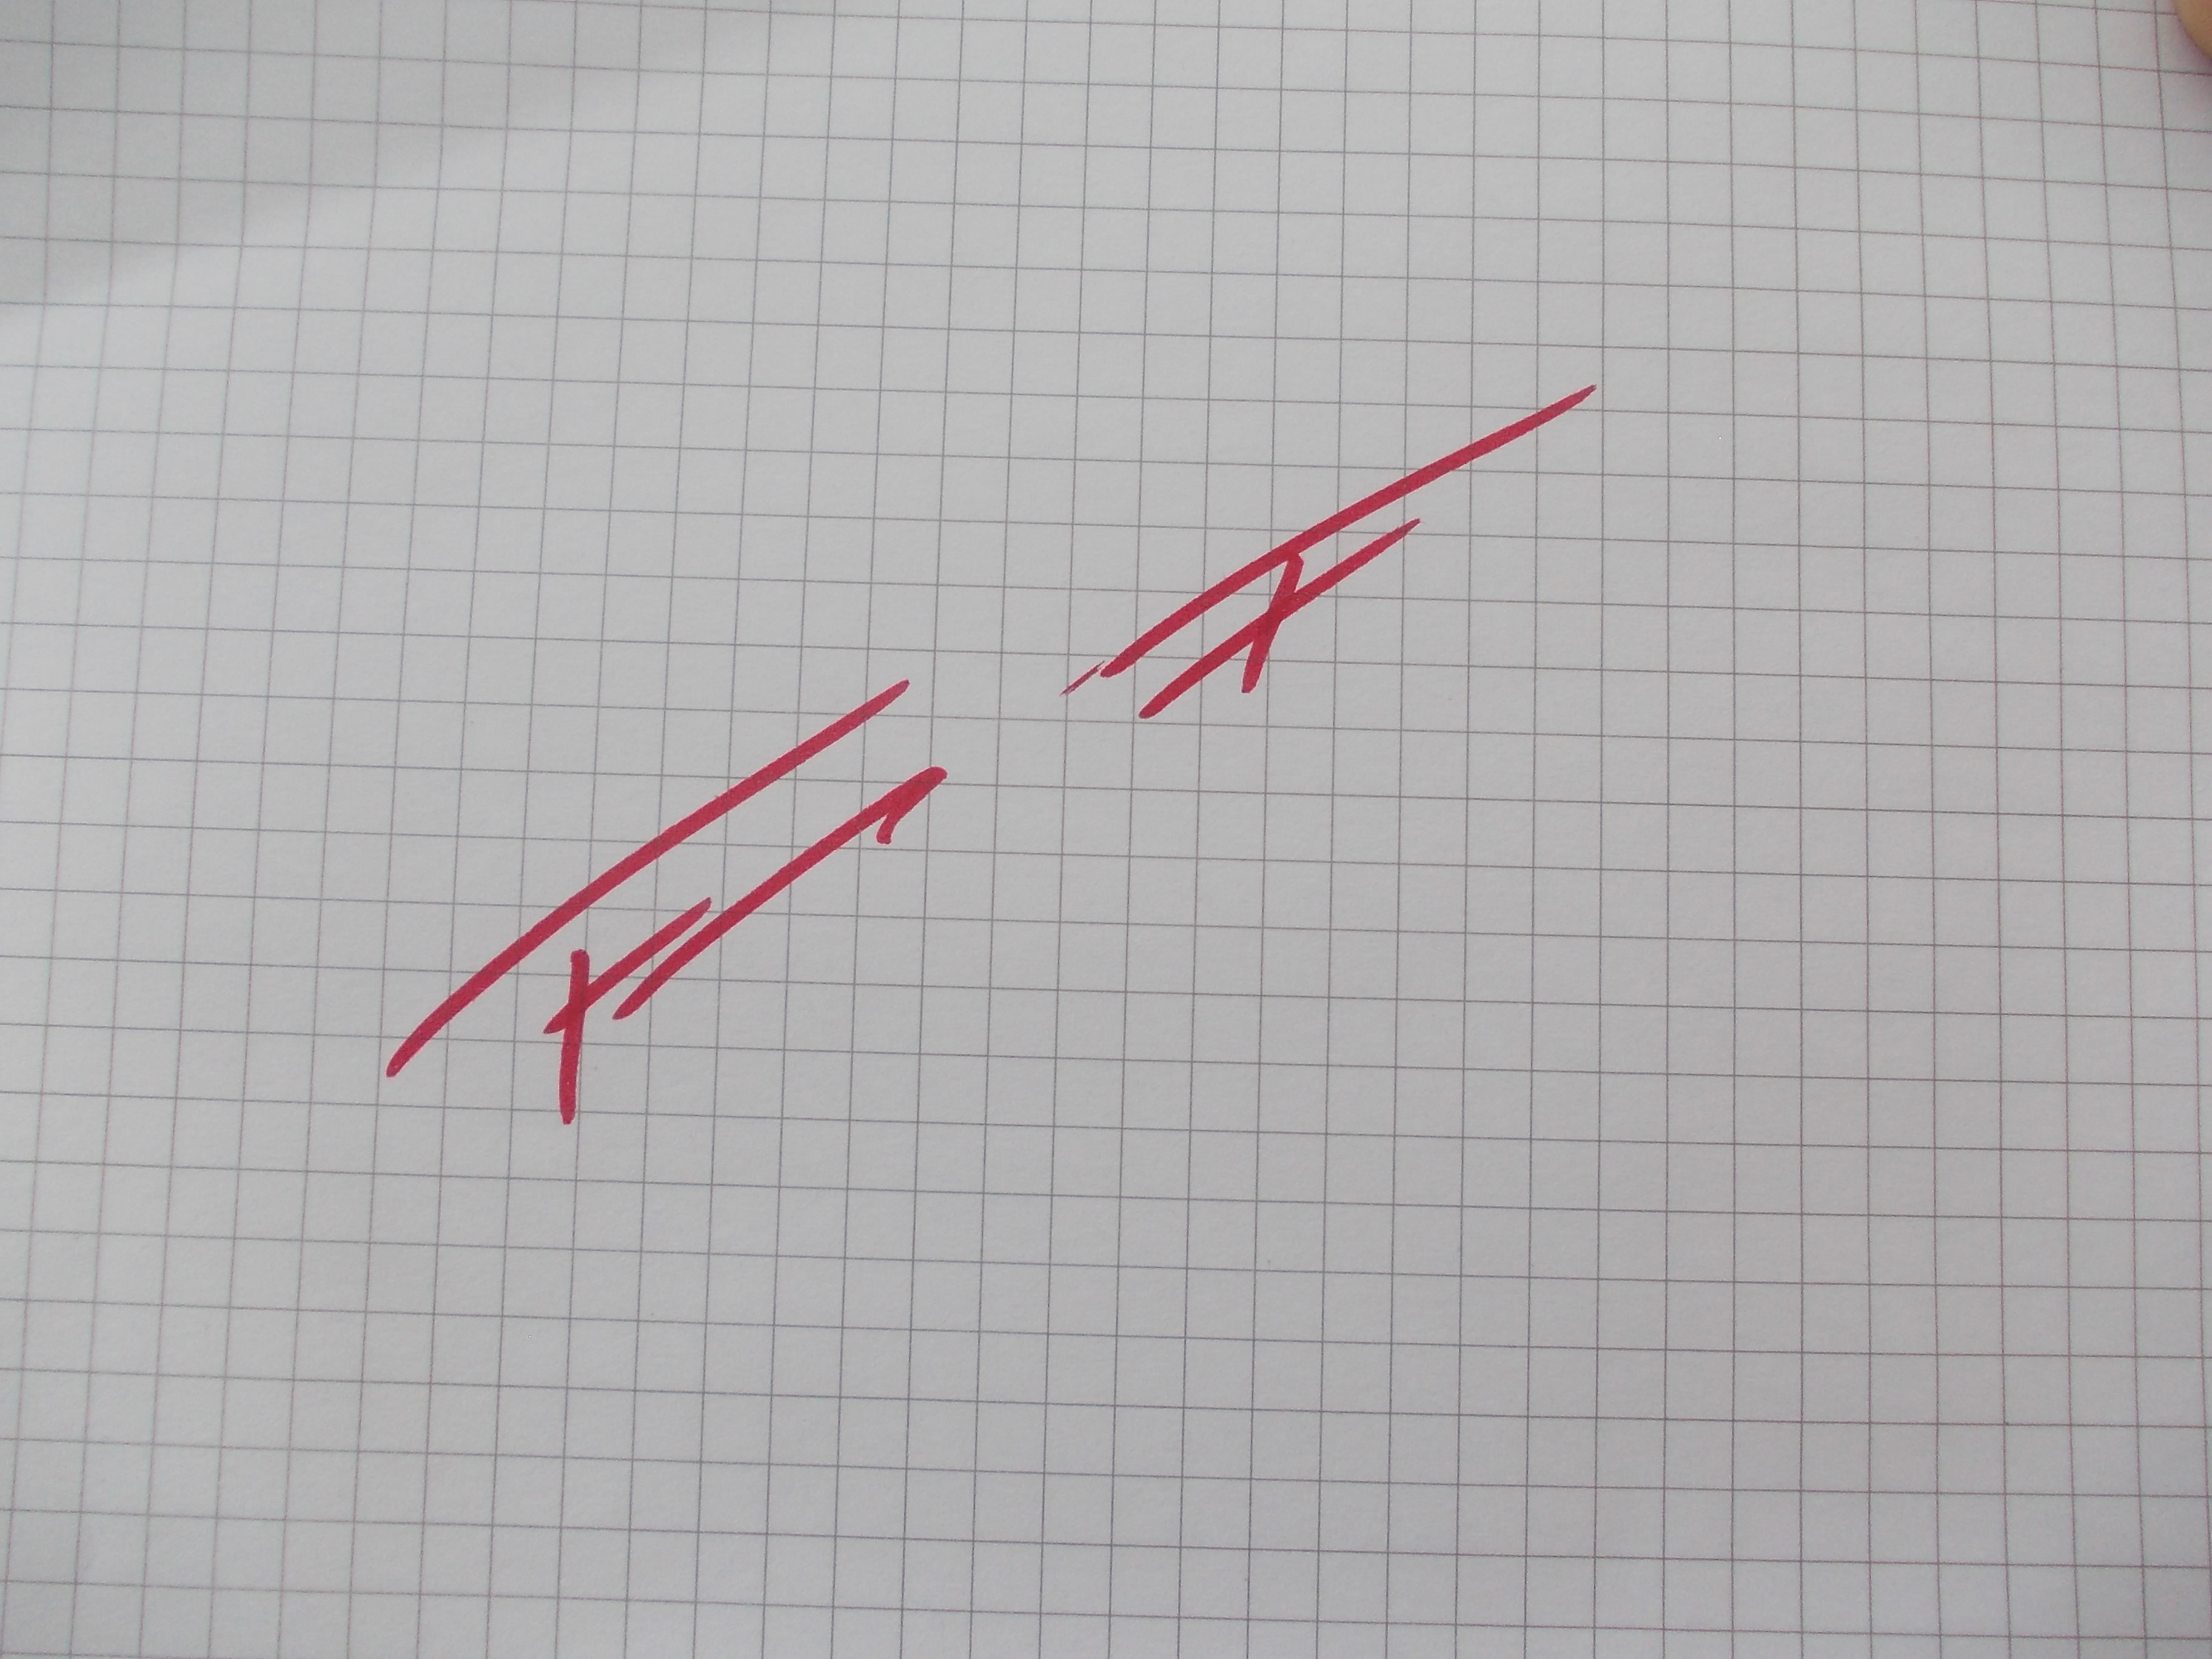
Signature of: filip flisar